Question: Describe the condition in detail:
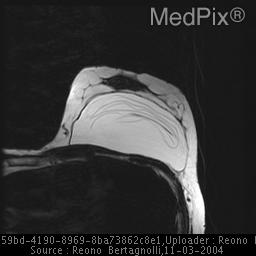
Answer: The disease is discussed as: Breast implants may leak or rupture, and the material may be confined or dispersed.

Variable degrees of cross-linking are present within the silicone elastomer shell surrounding the silicone or saline in a breast implant.  "Gel-bleed" occurs as silicone or saline diffuses through the shell as a result of its semi-permeable nature.  The immune system of women with intact implants is exposed to variable amounts of silicone soon after augmentation.  Saline is resorbed into the lymphatics and is undetectable.

Implants are foreign bodies which become walled off by the formation of a fibrous capsule.  Such a capsule (bands of fibrous tissue) forms in all women with implants.  The capsule may remain soft or harden and contract around the implant.  As encapsulation occurs, the implants may become hard and immobile.  Mammographic displaced implant views may be difficult to obtain.  Encapsulation becomes apparent mammographically as the implants become round on MLO views.

Intracapsular rupture occurs when the implant ruptures and the silicone is free within the fibrous capsule surrounding the implant.  Intracapsular rupture is difficult to identify mammographically.  “Linguini sign” describes the MRI findings of the low T2 signal redundant implant shell with high T2 fluid signal within and surroundng the shell, contained within the fibrous capsule.

Extracapsular rupture occurs when silicone is free and found outside the implant and capsule.  Silicone can often be seen migrating to the axillary lymph nodes.  No definitive proof of a relationship between silicone and autoimmune disorders or cancer has been identified.

When a saline implant ruptures, the saline is resorbed into the lymphatics resulting in decreased breast size.  Intra- vs extracapsular rupture is difficult to distinguish as all extra-implant saline is resorbed.  The implant shell becomes redundant, best seen on MRI imaging when compared to the opposite implant.